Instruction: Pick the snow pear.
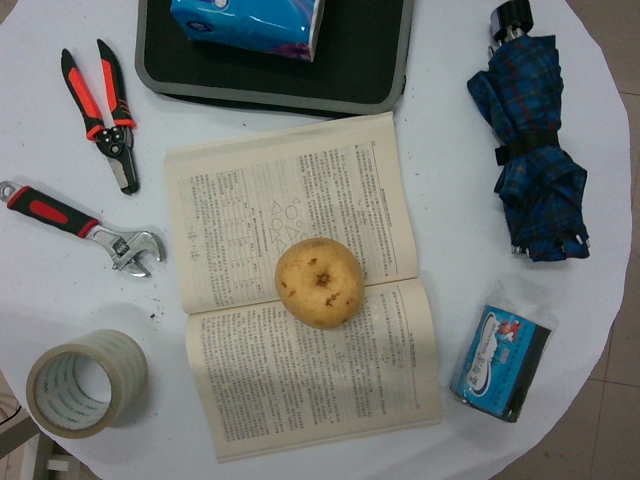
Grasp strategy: vertical